Question: What is the main concern?
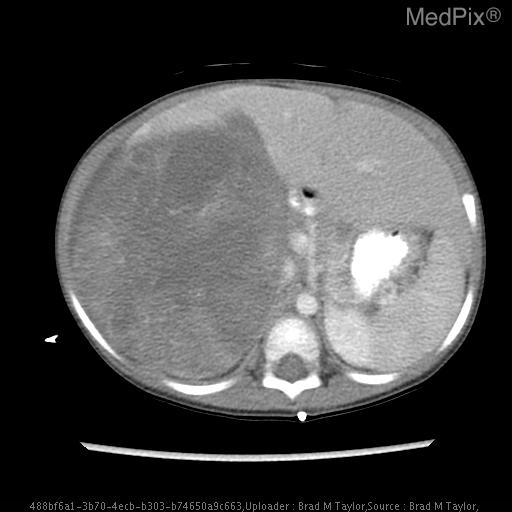
Answer: The findings suggest •  Initial study:
- Large right-sided renal mass (12.2cm AP x 10.6cm Trans x 14.1cm CC). Predominantly hypodense w/ areas of heterogeneity.  Possible cystic degeneration along superior border.
- Classic “claw sign” demonstrating renal origination.
- Significant mass effect on liver, pancreas, and inferior vena cava.
- Non-opacification of right renal vein and mass effect on IVC limit evaluation for tumor thrombosis.
- Right lower lobe ground glass opacity (3mm x 5mm).  DDX includes metastatic, atelectasis, or infection.

•  After 6 weeks Doxorubicin (DD4A) therapy:
- Decrease in right renal mass size (7.3cm AP x 8.4cm Trans x 11.7cm CC).
- Increased calcification and heterogenicity of mass.
- Continued mass effect on liver, adjacent IVC, and right renal vein.
- IVC and right renal vein grossly patent.
- Resolution of previously noted right lower lobe lung mass.
- Internal reproductive organs within normal limits for age.. Mass effect on liver and intra-abdominal vessels.. The patient might have a history of 30 month old girl with right-sided abdominal mass..